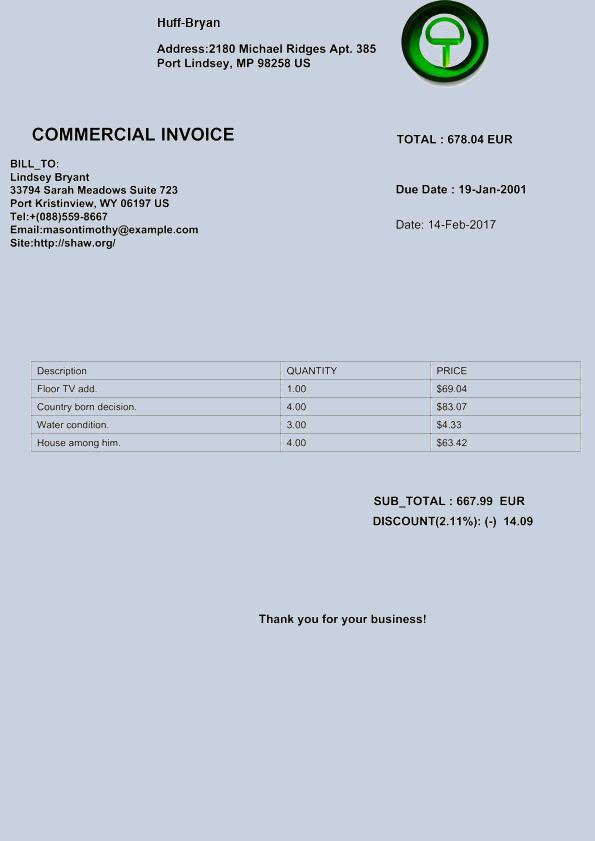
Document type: Invoice